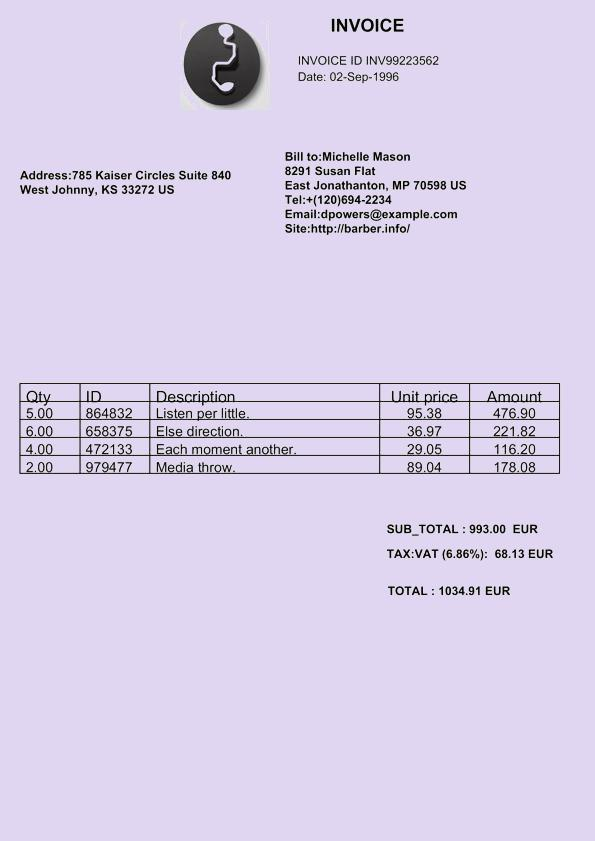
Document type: Invoice